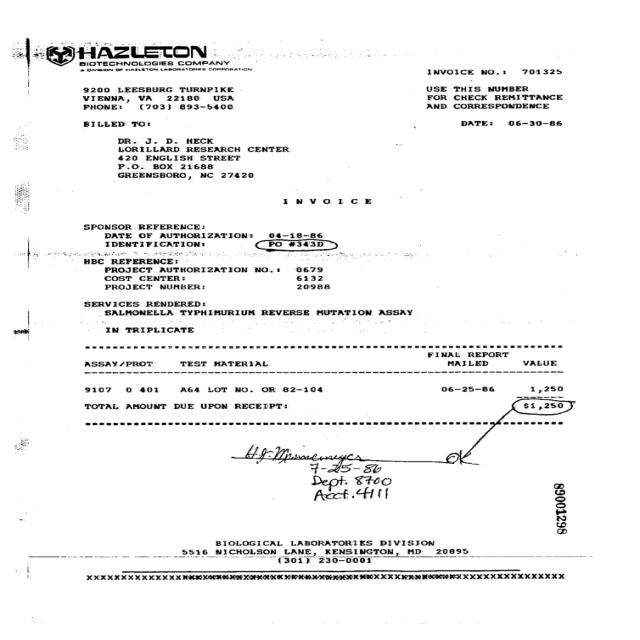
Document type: Invoice